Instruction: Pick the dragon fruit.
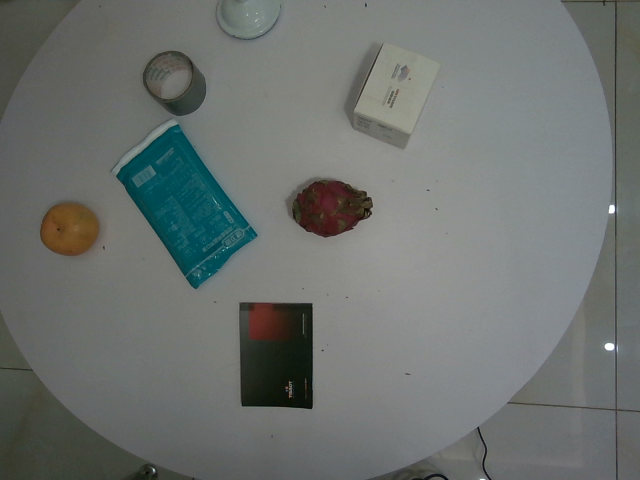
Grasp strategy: vertical